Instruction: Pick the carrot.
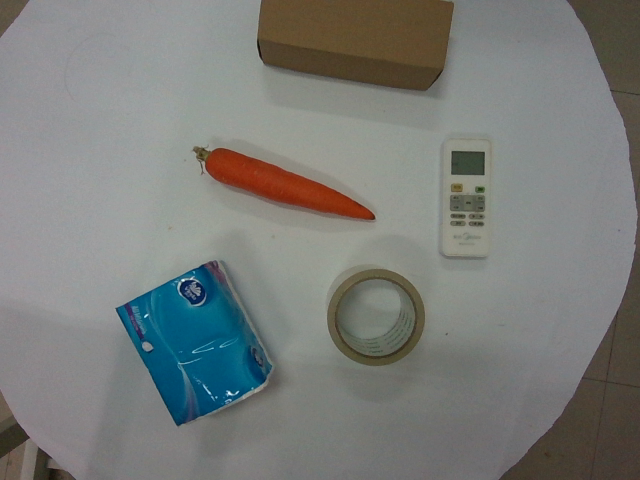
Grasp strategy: vertical